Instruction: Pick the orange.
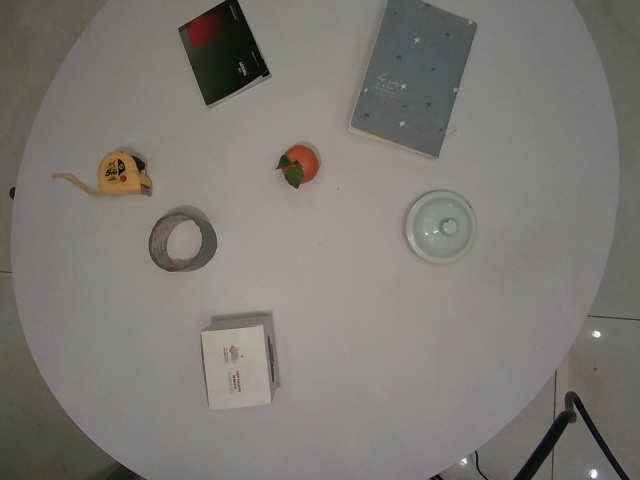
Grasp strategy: vertical